Question: What is the potential diagnosis?
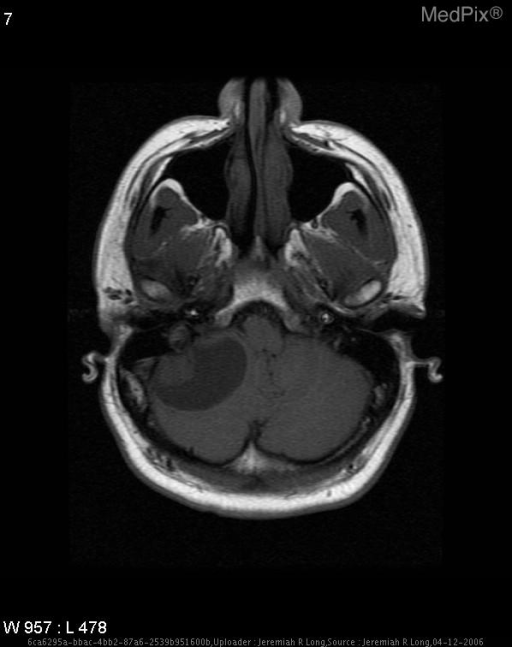
Answer: The possible diagnosis includes Hemangioblastoma
Astrocytoma
Metastasis
Abscess.